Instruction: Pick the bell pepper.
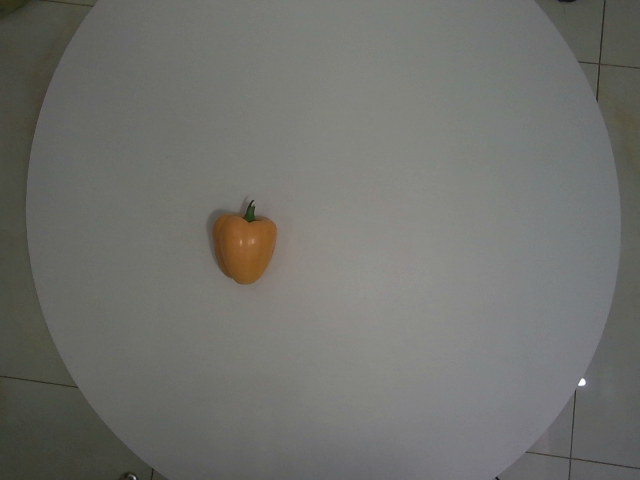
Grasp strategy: vertical